Question: What do the imaging results show?
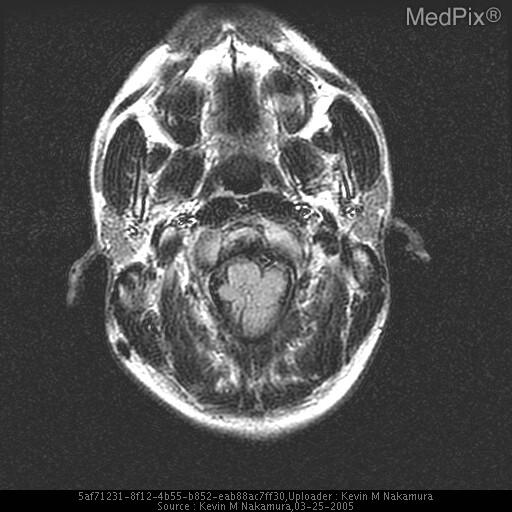
Answer: The imaging shows Sagittal T1 MRI of the brain demonstrates multiple typical findings of an Arnold Chiari II malformation, including cerebellar tonsillar herniation, dysgensis of the corpus callosum, a beaked tectum, towering cerebellum, small posterior fossa, and hyperplastic massa intermedia.

Axial FLAIR MRI demonstrates tonsillar herniation. Axial FLAIR MRI also demonstrates cerebellar tonsillar herniation through the foramen magnum..